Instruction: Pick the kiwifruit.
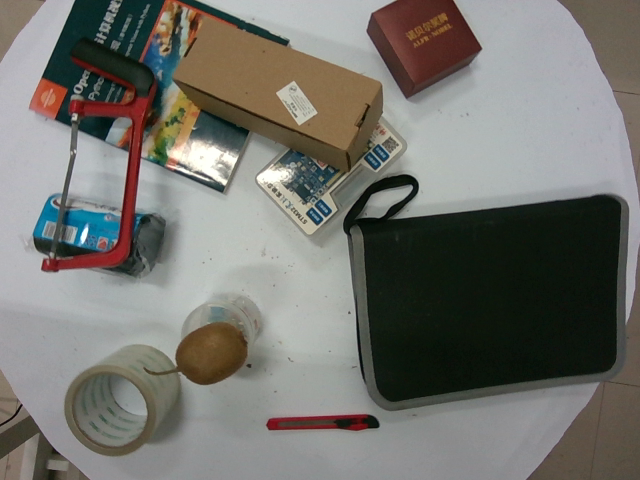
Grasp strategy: vertical